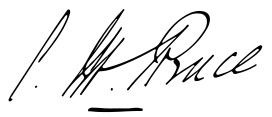
Signature of: stanley bruce